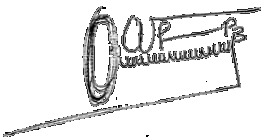
Signature of: pierre nkurunziza